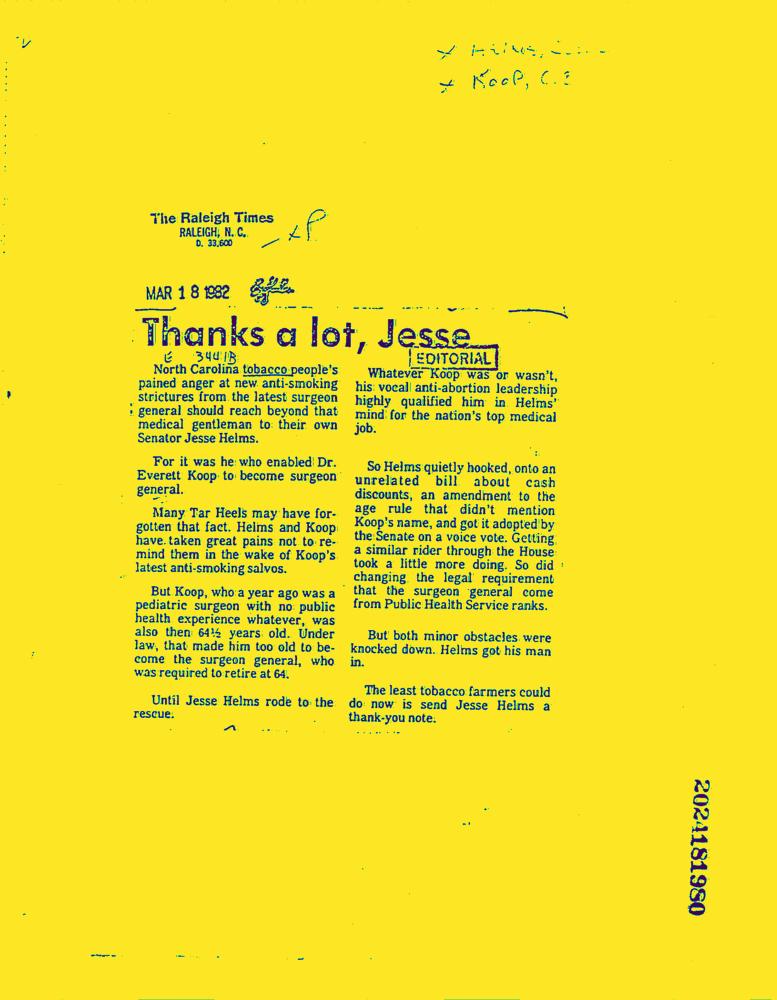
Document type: News-Article